Question: In what way does the history help explain the case?
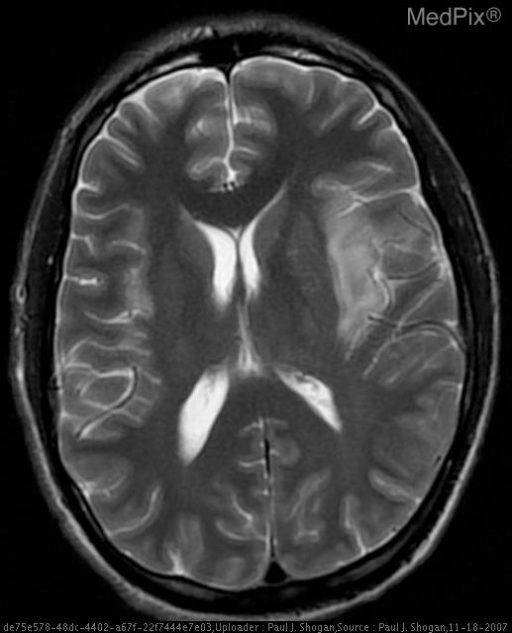
Answer: The patient's history of 21 yo male presenting with fever, new onset of aphasia, and one episode of loss of consciousness. is key in understanding the case.